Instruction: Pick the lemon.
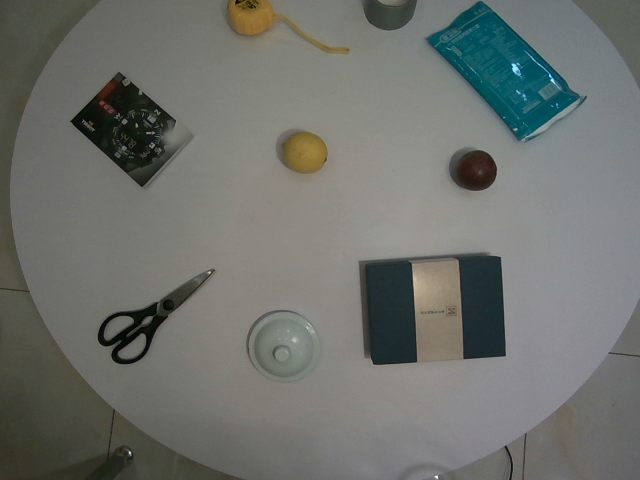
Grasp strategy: vertical